Question: What type of tax is indicated in the document, personal property or real estate?
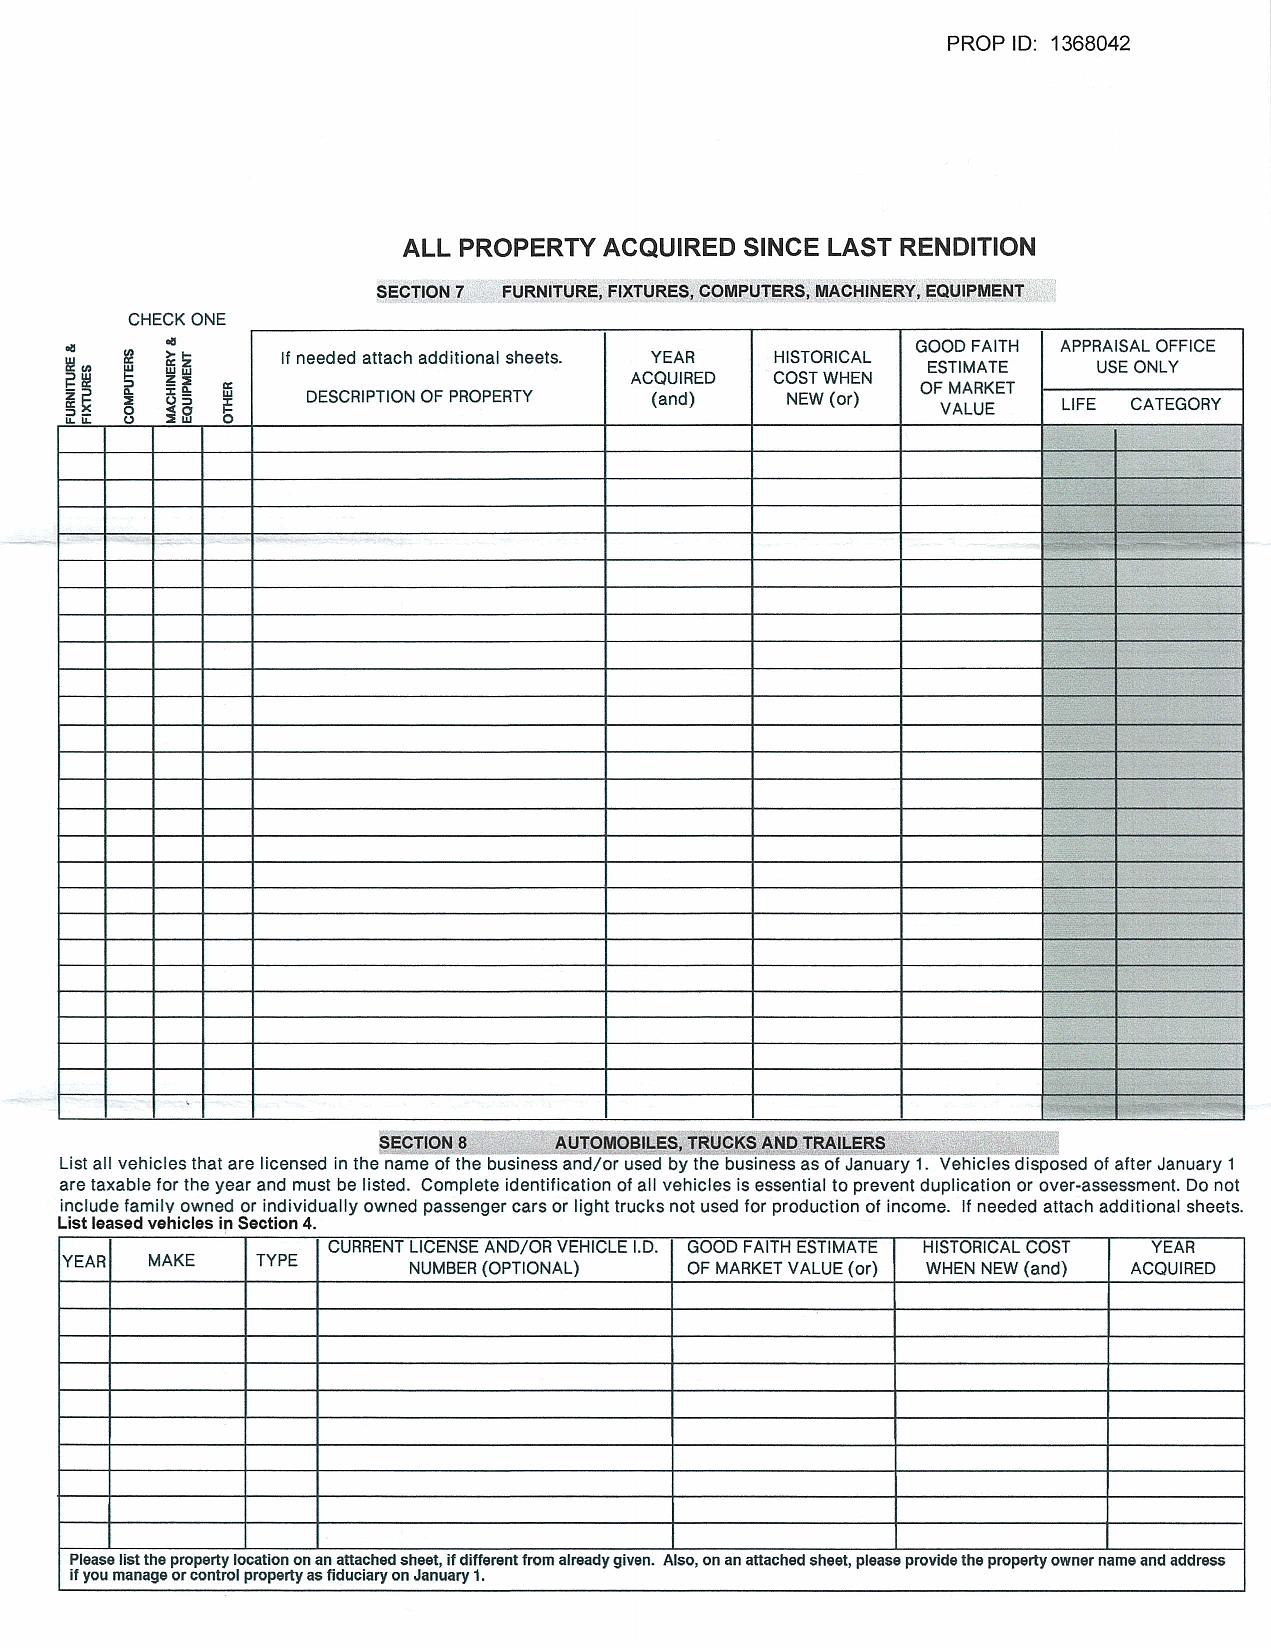
Answer: "FURNITURE, FIXTURES, COMPUTERS, MACHINERY, EQUIPMENT"